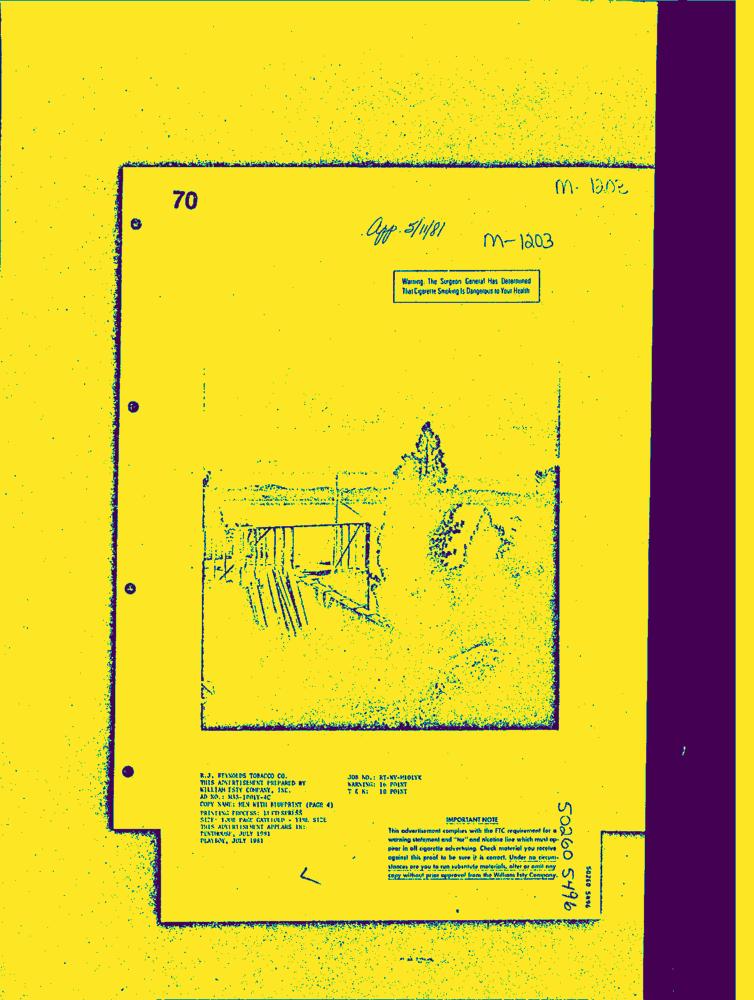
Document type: AD